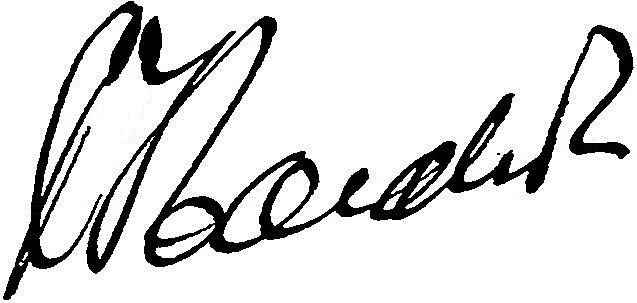
Signature of: robert macalister